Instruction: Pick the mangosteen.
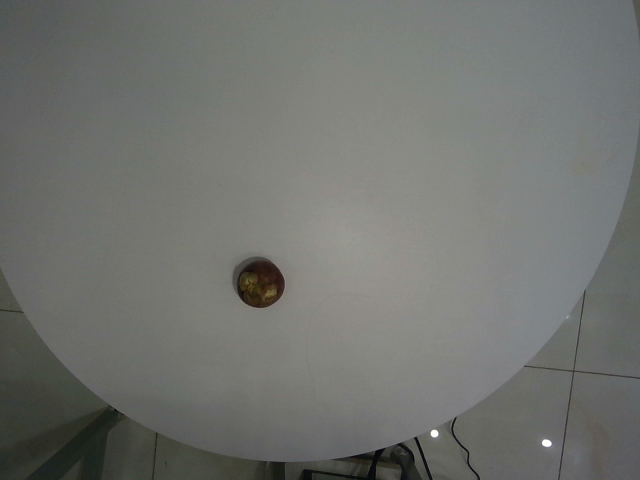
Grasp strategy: vertical